Question: What could the diagnosis suggest?
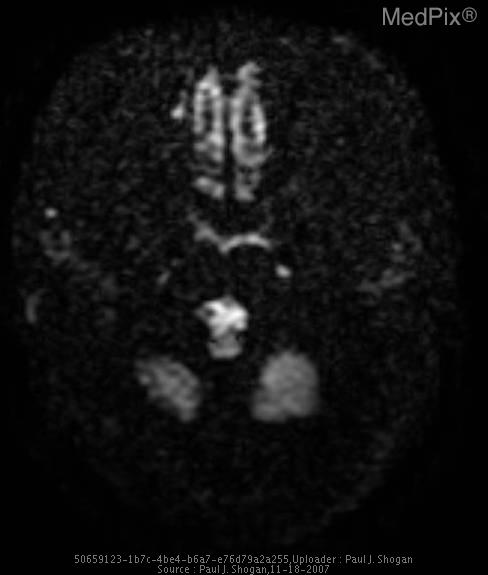
Answer: The possible diagnosis includes Epidermoid Tumor
Arachnoid Cyst.